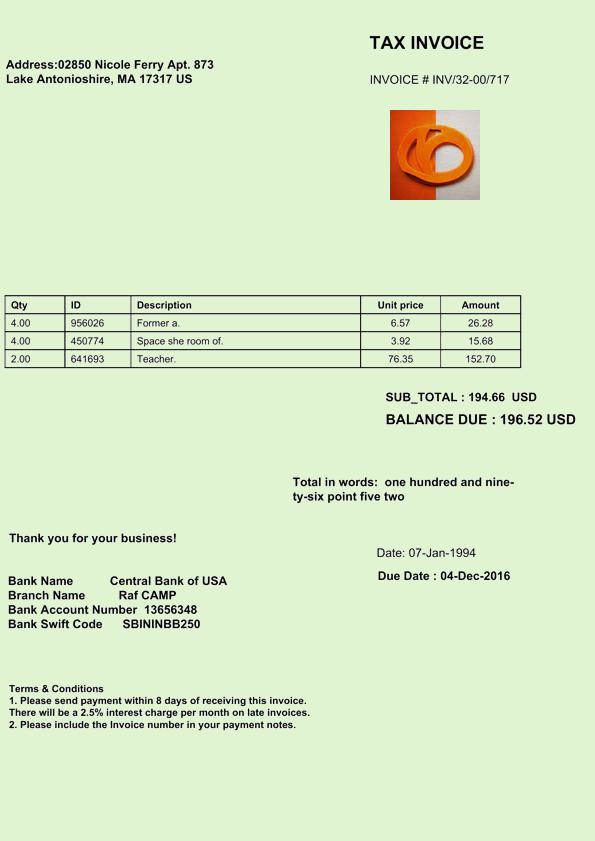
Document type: Invoice